Question: What is the suspected problem?
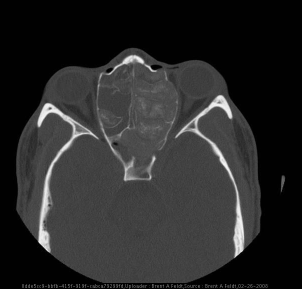
Answer: The findings suggest •  Image 1: Axial CT with expansion and opacification of frontal sinus, with marked thinning and disruption of bone comprising the inner table of the frontal bone
•  Image 2: Axial CT with expansion of ethmoid sinus, with disruption of bone comprising the left lamina papyracea
•  Image 3: Coronal CT with expansion of all paranasal sinuses, with extradural extension into the anterior cranial fossa and extraconal extension into the left orbit
•  Image 4: T1 MRI with heterogeneous signal in the frontal sinuses without changes to the frontal lobe of the brain
•  Image 5: T2 MRI with extradural expansion of heterogeneous mass into the anterior cranial fossa. Expansion and opacification of ethmoid sinus, with disruption of bone comprising the left lamina papyrecea. The patient might have a history of Patient presented after a 9-month cruise - his parents did not recognize his face.  His nose was bigger and his eyes were farther apart than they remembered.  He complained of slight frontal headaches, but had no other symptoms..